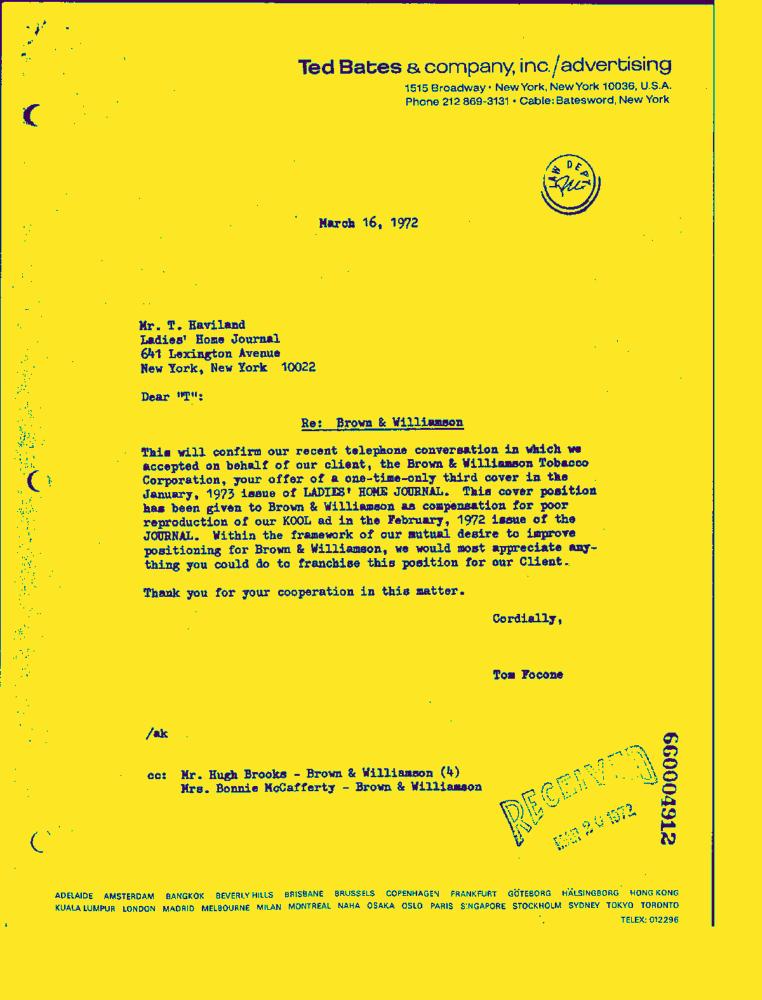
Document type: Letter-Doc